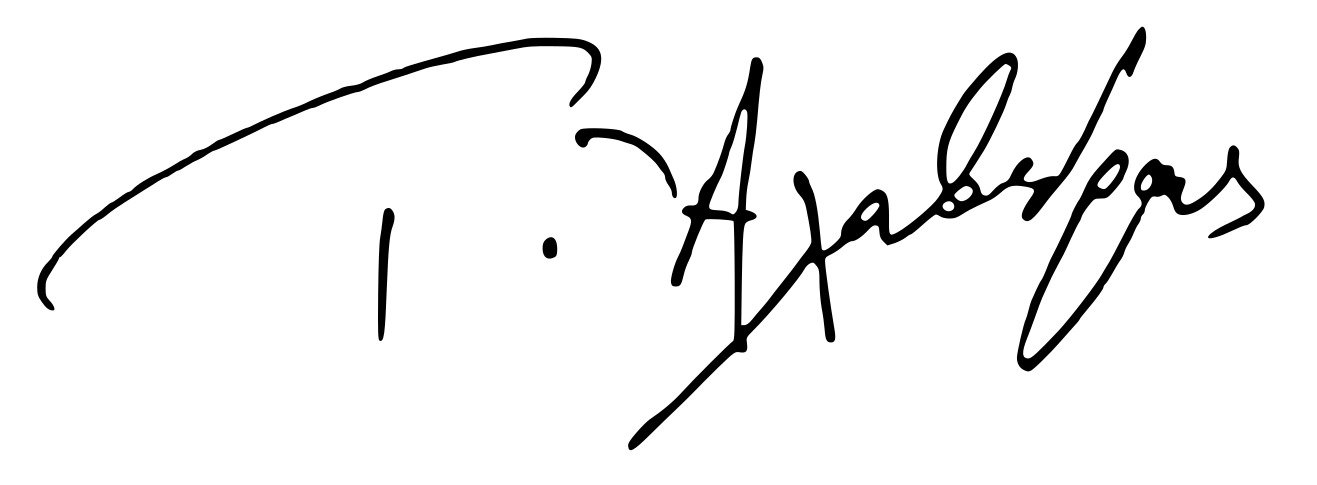
Signature of: tēlemachos alaveras